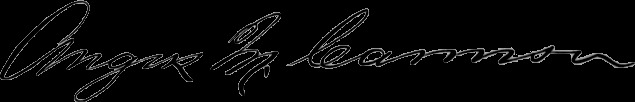
Signature of: angus m cannon